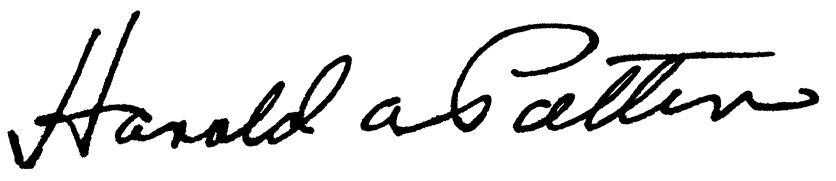
Signature of: harold patten